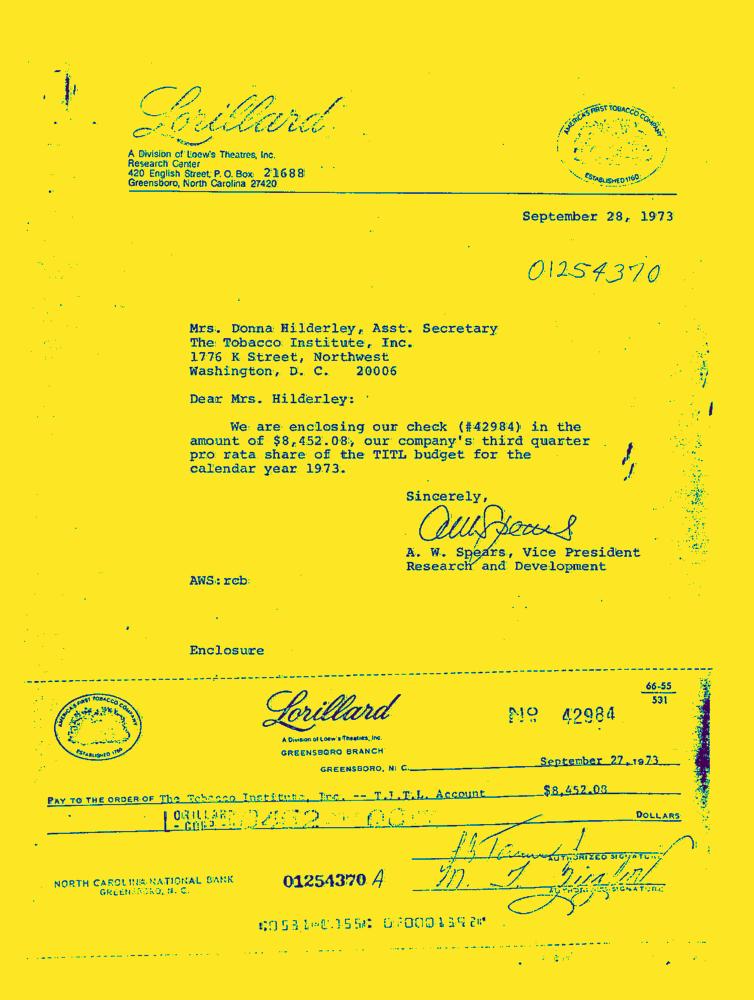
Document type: Invoice-Doc